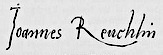
Signature of: johann reuchlin